Patient: Male, age 75
A 75-year-old Caucasian male with a past medical history of coronary artery disease status post coronary artery bypass grafting 11 years prior, congestive heart failure with an ejection fraction of 25%, atrial fibrillation, hypertension, and hyperlipidemia presented to the hospital with dyspnea and chest pain. He has no history of tobacco use. He worked as a lawyer all his life and had no occupational exposures. On exam, the patient had diminished breath sounds over the left lung. Chest x-ray revealed a large left-sided pleural effusion (Fig. 1). Of note, he had previously been evaluated by his primary care doctor four months prior with similar symptoms and was found to have a left-sided pleural effusion. At that time, he underwent a thoracentesis at an outside facility with unknown pleural fluid analysis (PFA).
He was admitted to the hospital for further evaluation and underwent both a diagnostic and therapeutic thoracentesis (Fig. 2). PFA revealed a lymphocytic predominant, exudative effusion with total triglyceride level of 1406mg/dL consistent with a chylous effusion. Microbiology was negative. Cytology of the pleural fluid revealed reactive appearing mesothelial cells as evidenced by positive calretinin and Wilms tumor-1 (WT-1) immunohistochemical (IHC) stains. Adenocarcinoma was ruled out by negative BerEP4 and MOC-31 IHC stains (Fig. 3).
Computed tomography (CT) of the chest after the thoracentesis was performed revealing left lung airspace disease, pleural calcifications and mediastinal adenopathy (Fig. 4). Due to concern for a possible malignancy, he underwent an endobronchial ultrasound guided fine needle aspiration (EBUS-FNA) biopsy of station 7 lymph node and transbronchial biopsy (TBBX) of the left lung infiltrate. Cytology of the EBUS-FNA lymph node specimen revealed abundant bland mesothelial cells with minimal amounts of lymphoid tissue. Interestingly, histologic examination of the concomitant TBBX specimen showed only rare atypical epithelioid cells floating within lymphatic spaces that stained with mesothelial markers. These findings were suspicious for a malignant process; however, limited sampling precluded a definitive diagnosis. A thoracoscopy was performed but an additional specimen could not be obtained due to extensive adhesions. A lymphangiogram was also performed. The contrast injected into the femoral vein did not progress to the level of the cisterna chyli suggesting an obstructive process in the lymph nodes. Due to concern for malignancy, the patient was offered a video-assisted thoracoscopic surgery, but he declined.
He returned to the hospital 3 months later with progressive dyspnea. CT chest revealed progression of the left lung infiltrate, a new right-sided pleural effusion and persistent mediastinal adenopathy (Fig. 5). Thoracentesis on the right sided revealed a chylothorax. He underwent another EBUS-FNA biopsy of station 7 lymph node and a TBBX of the left lung infiltrate. Cytologic examination of the lymph node FNA specimen again showed abundant bland mesothelial cells in the lymphatic spaces. Given the concern for MPM, the lymph node specimen was sent for additional ancillary testing - BRCA1 associated protein (BAP-1) IHC stain and CDKN2A/p16 homozygous deletion by fluorescent in situ hybridization (FISH). BAP-1 staining was lost in the mesothelial cells supporting MPM; the CDKN2A/p16 FISH study did not show a homozygous deletion. A third TBBX specimen of the left lung infiltrate was obtained which confirmed the diagnosis of MPM, epithelioid subtype.
Due to the patient's poor functional status, no treatment was offered. An indwelling pleural catheter was placed for palliative measures. Four months after his diagnosis, the patient presented with worsening dyspnea. He expired during that hospitalization. Autopsy examination demonstrated diffusely thickened pleura bilaterally, concentrated mostly of the left side, and measuring up to 1cm thick. Histologic sections confirmed the presence of dyscohesive malignant mesothelial cells, epithelioid subtype, with bland appearance throughout the pleura. The malignant mesothelial cells invaded the lung parenchyma minimally. While MPM is known to invade the lung parenchyma, in our case, tumor cells were present predominately within lymphatics in lung sections. Furthermore, metastatic tumor cells were evident in multiple mediastinal lymph nodes (Fig. 6).
Keywords: bap-1, brca1 associated protein, chylothorax, chylous pleural effusion, ebus-fna, endobronchial ultrasound guided fine needle aspiration, epithelioid type, fish, fluorescent in situ hybridization, mpm, malignant pleural mesothelioma, malignant mesothelioma, pfa, pleural fluid analysis, reactive mesothelial cells, tbbx, transbronchial biopsy
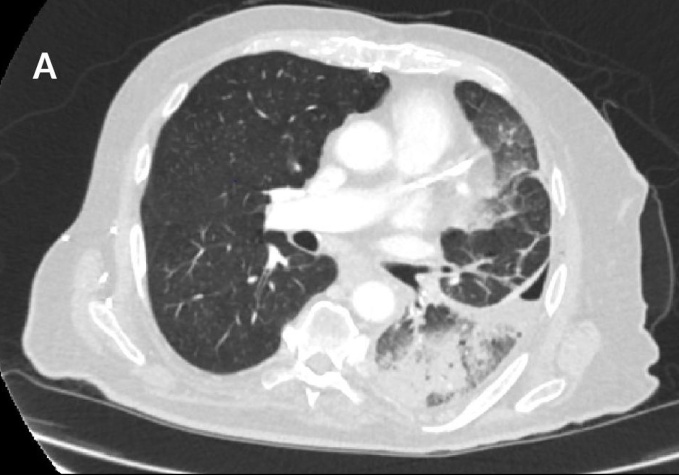
Image caption: On admission, computed tomography of the chest showed. left lung infiltrate, and.